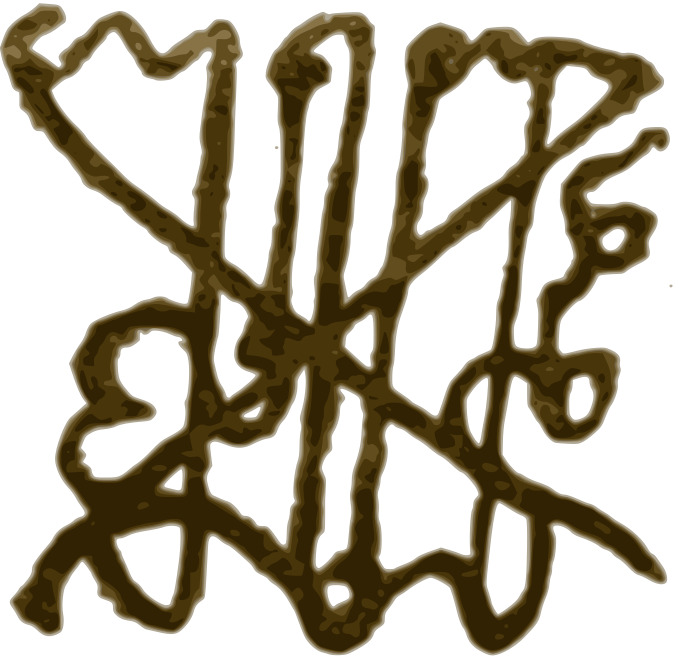
Signature of: rusudan of circassia